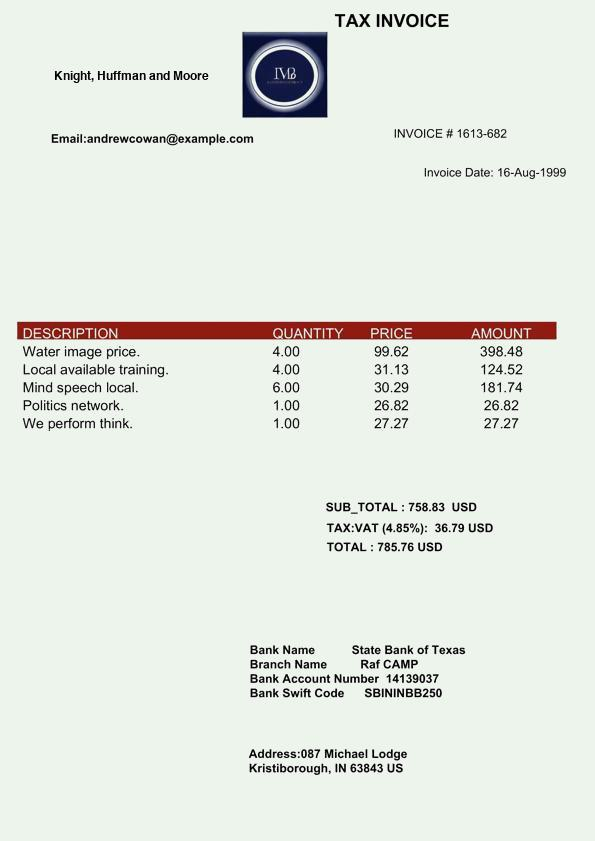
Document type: Invoice